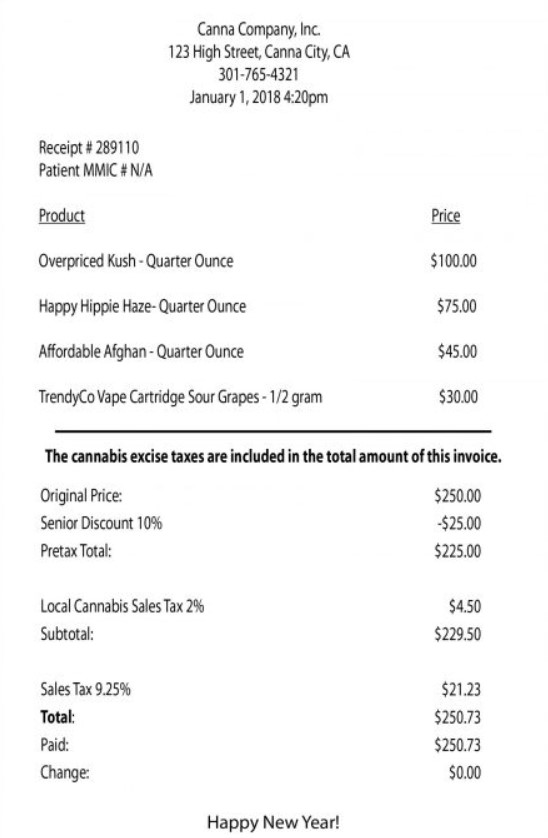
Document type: Invoice